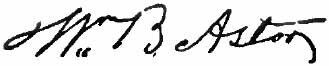
Signature of: william backhouse astor sr